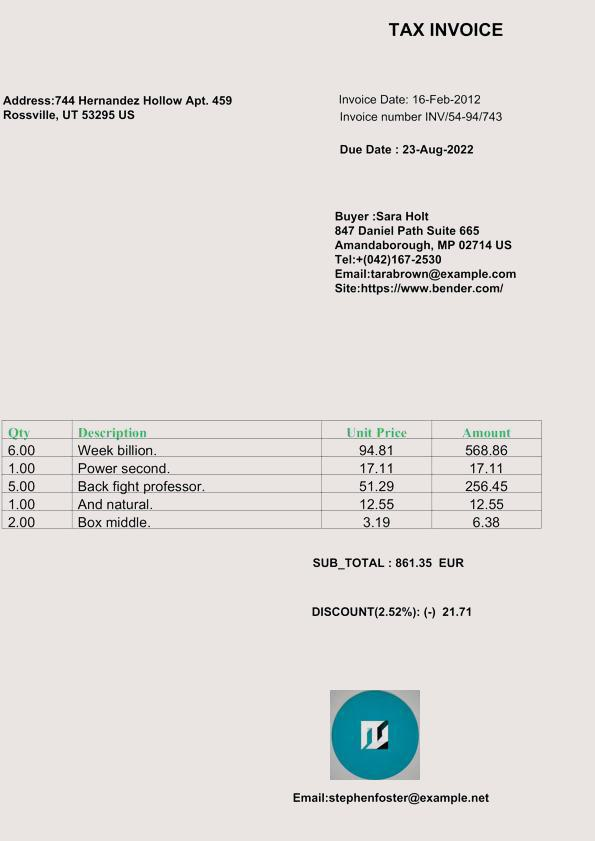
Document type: Invoice